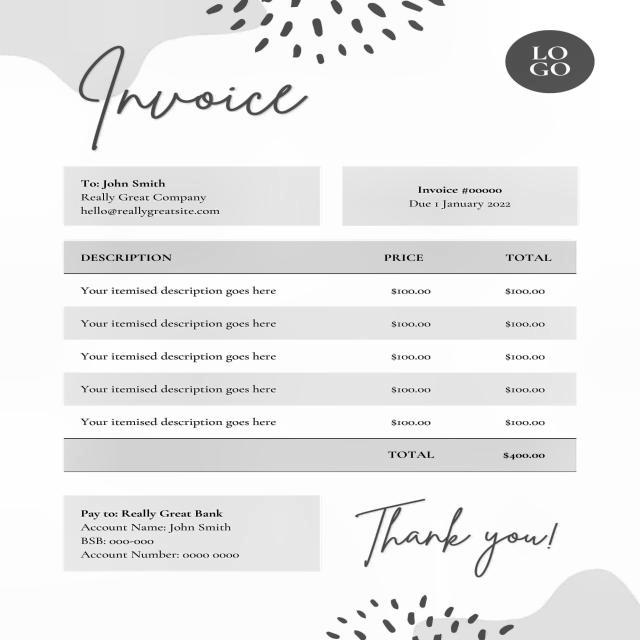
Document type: Invoice